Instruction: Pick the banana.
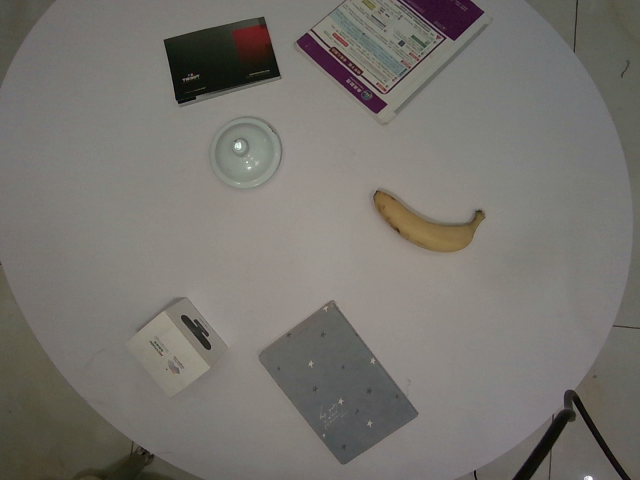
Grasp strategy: vertical